Question: What are the imaging findings?
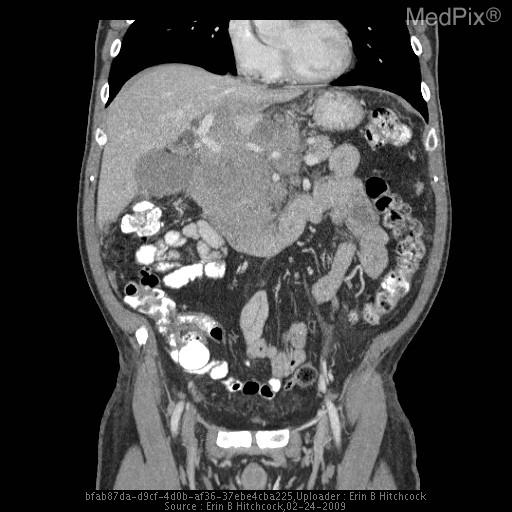
Answer: The imaging shows • RUQ Ultrasound: a heterogenous mass in the region of the head of the pancreas with hepatic biliary ductal dilation.
• CT Chest/Abd/Pelvis w/contrast: multiple ground glass opacities bilaterally in lungs, large mass about the pancreatic head which surrounds the periaortic tissues and celiac axis.
• PET scan: focal increased uptake about the pancreatic head, scattered foci bilateral lungs L>R Large multi-lobulated mass within the abdomen surrounding but not obstructing the aorta and mesenteric arteries..